Question: What is the main concern?
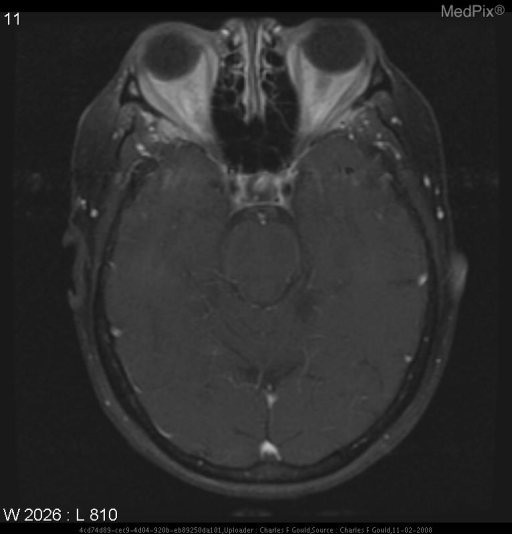
Answer: The findings suggest CT:  There is a berry aneurysm arising from the supraclinoid portion of the left internal carotid artery, measuring 16 mm AP x 13.5 mm CC x12 mm LAT with a 5-mm neck. The aneurysm projects medially and inferiorly from its origin and encroaches on the optic chiasm and pituitary fossa. The pituitary infundibulum may be displaced posteriorly.

MR:  The ventricles are the upper limits of normal in size. There is a mixed but primarily hypointense signal foci in the parasellar region to the left of midline superimposed over the sella.  On T2WI this has a hypointense signal similar to the signal void of the vesicle.  MR (T1W-Gd) shows enhancement.

MRA of the circle of Willis shows a flow void component and a central heterogeneous hyperintense signal component.. Postgad T1WI shows heterogeneous enhancement of the aneurysm - due to complex flow.  This aneurysm extends into the sella turcica.. The patient might have a history of 68 y.o. woman with 6 months of daily frontal headaches..